Question: What was observed in the imaging?
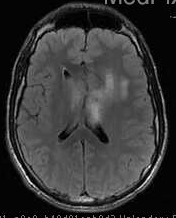
Answer: The imaging shows Large homogeneously enhancing lesion based in the dura of the falx, and pressing on the anterior cerebral hemisphere.  There is rightward mass effect on the falx as well as inferior displacement of the body of the corpus callosum with partial effacement of the third ventricle.  The mass looks extraaxial, but has intraaxial vasogengenic edema in frontal lobes surrounding the mass. Axial MR FLAIR.